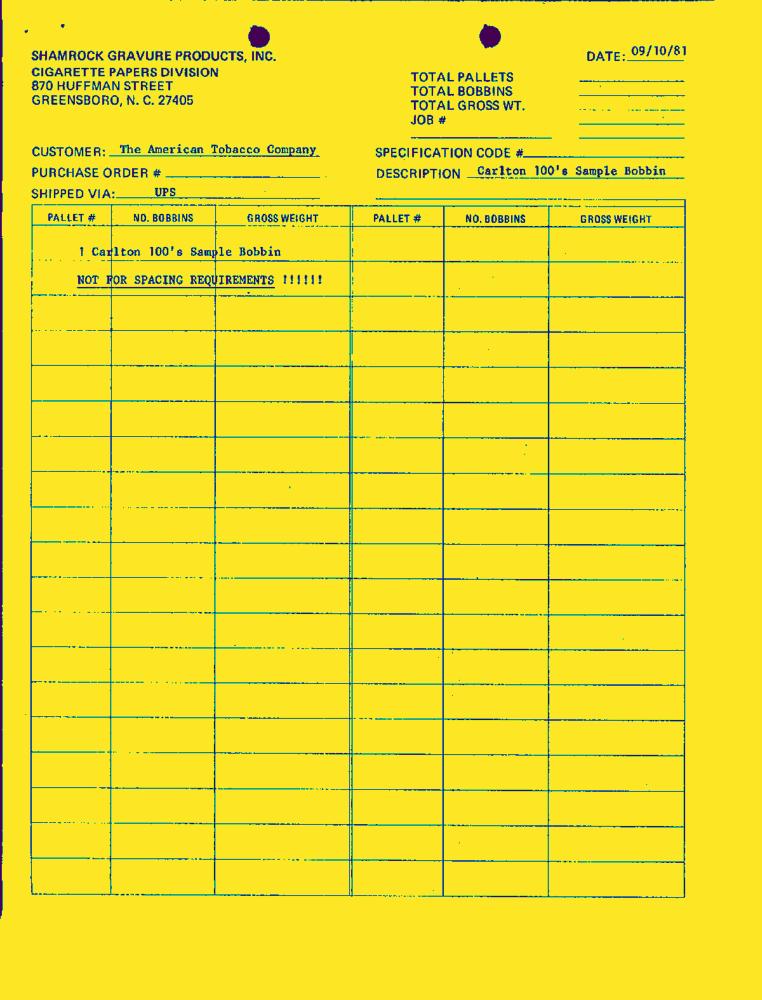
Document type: Invoice-Doc